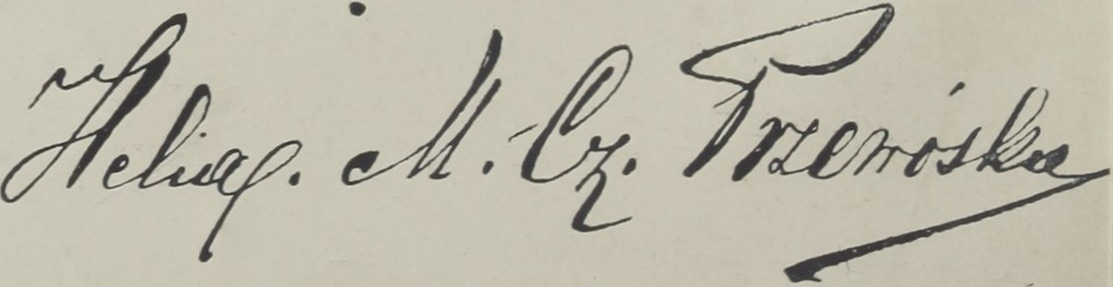
Signature of: marya czesława przewóska